Question: How does the patient history play a role?
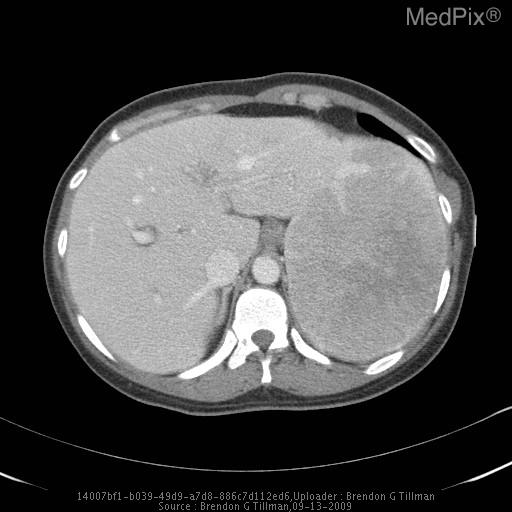
Answer: The patient's history of 28 y/o woman with no significant medical hx only taking OCP presented with dysuria, polyuria, & left flank pain. is key in understanding the case.